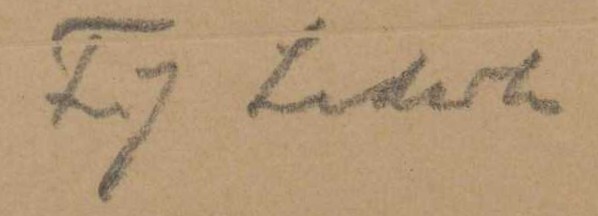
Signature of: fritz lederer